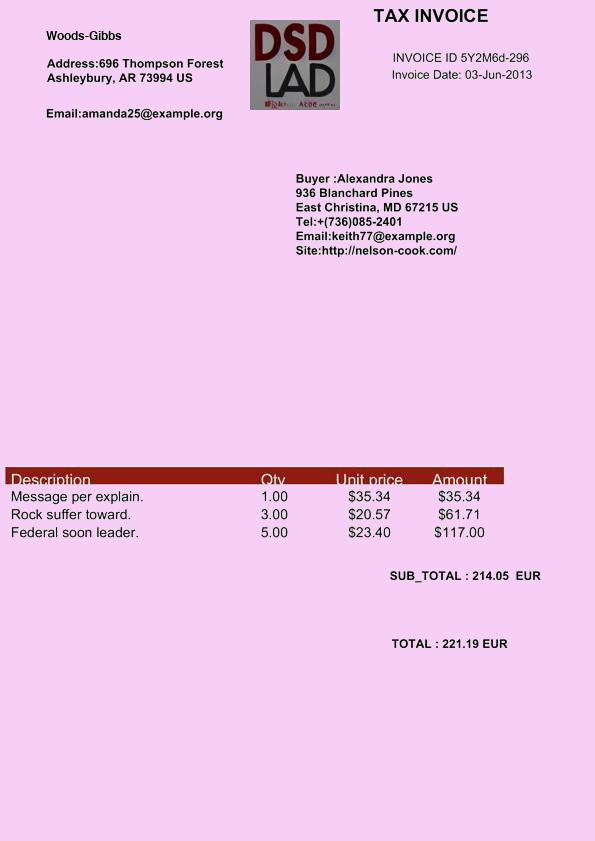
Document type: Invoice